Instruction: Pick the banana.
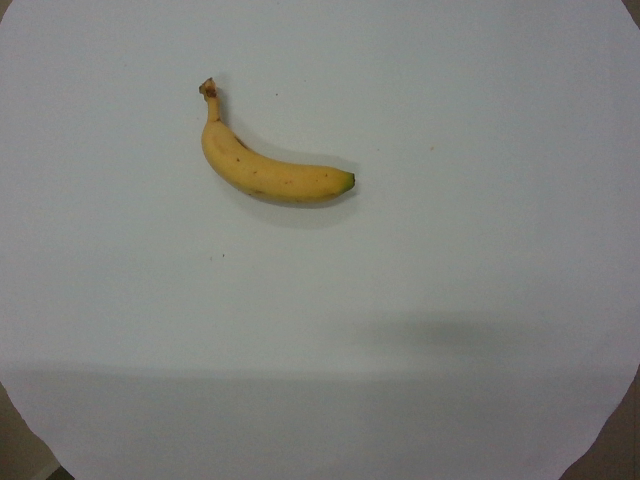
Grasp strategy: vertical